Please extract the written amount, numerical amount, recipient's name, date on the cheque, and the bank's name from the image.
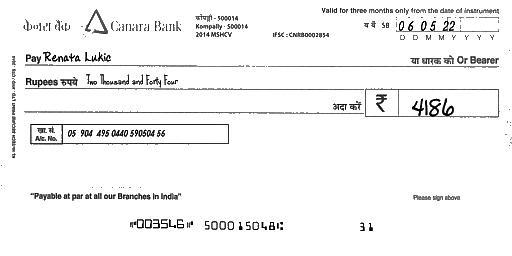
amt_in_words: Two Thousand and Forty Four
amt_in_figures: 4186
payee_name: Renata Lukic
bank_name: Canara Bank
cheque_date: 06/05/22